Question: Which state is mentioned in the document?
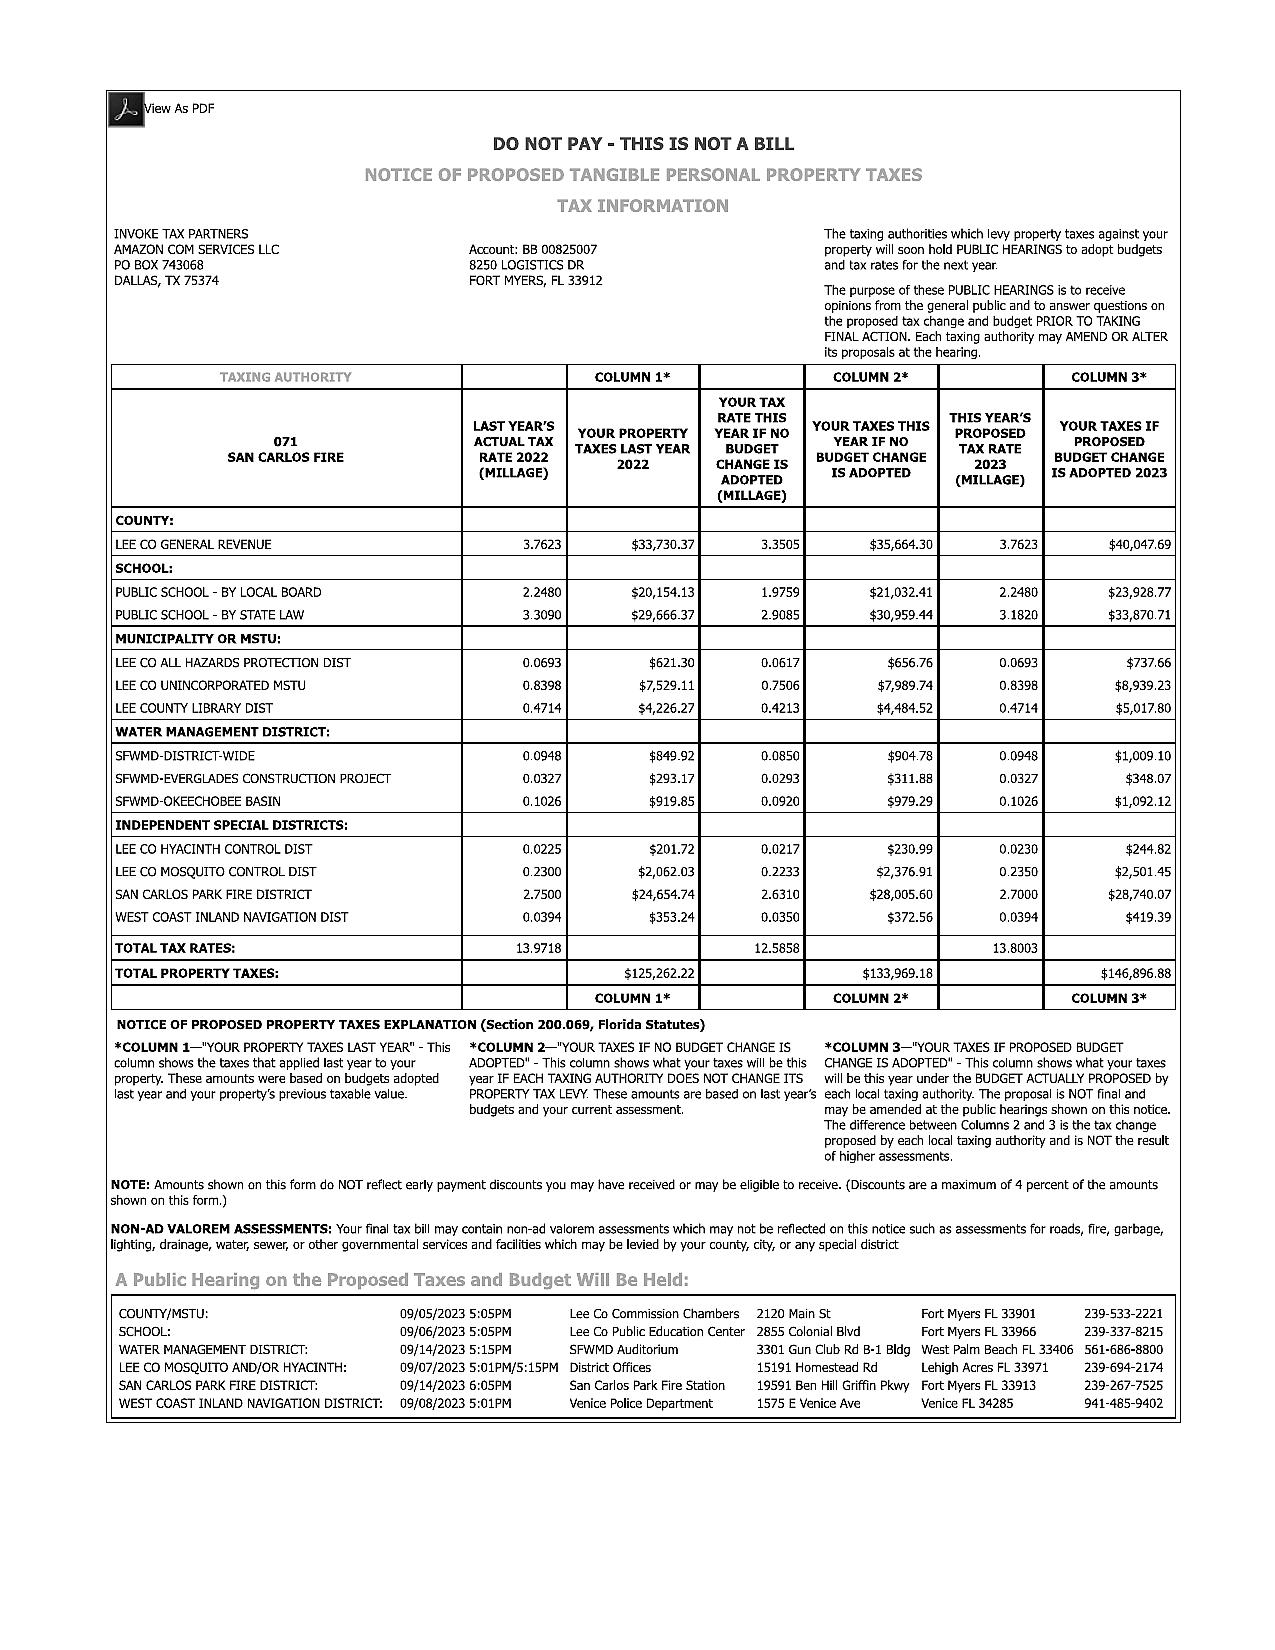
Answer: "Florida"